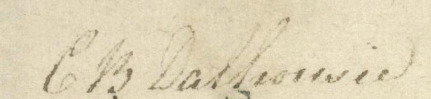
Signature of: christian ramsay